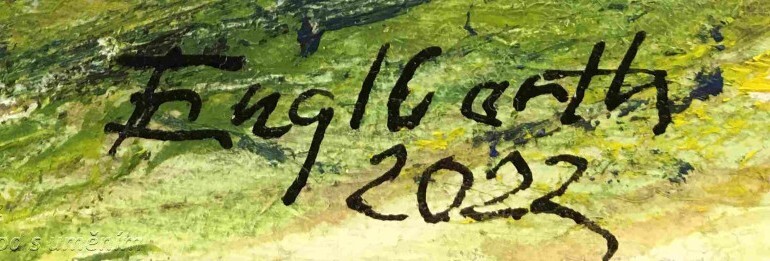
Signature of: miloš englberth